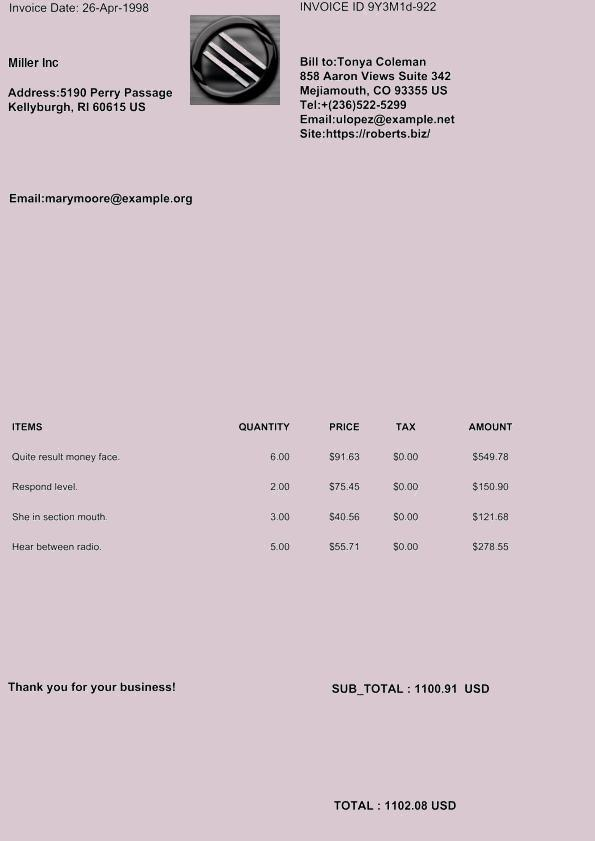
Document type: Invoice